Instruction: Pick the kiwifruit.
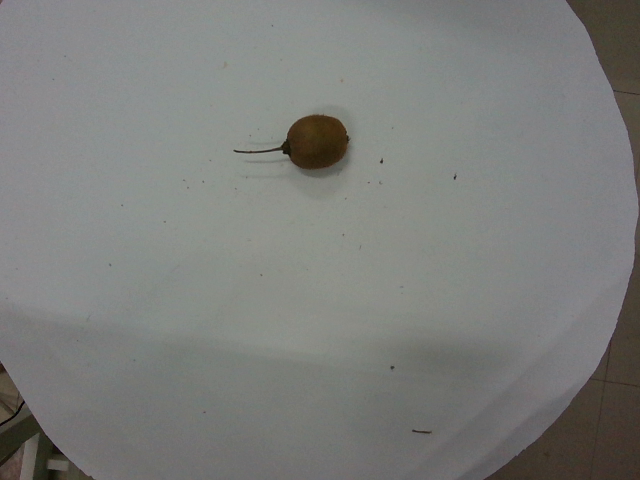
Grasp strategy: vertical